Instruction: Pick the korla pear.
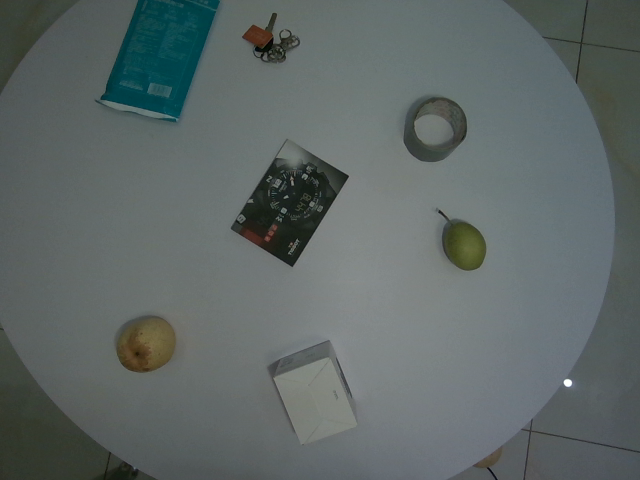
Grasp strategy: vertical